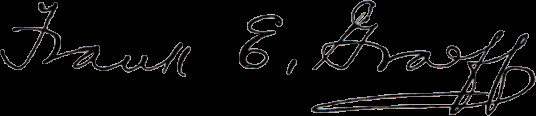
Signature of: frank e graeff